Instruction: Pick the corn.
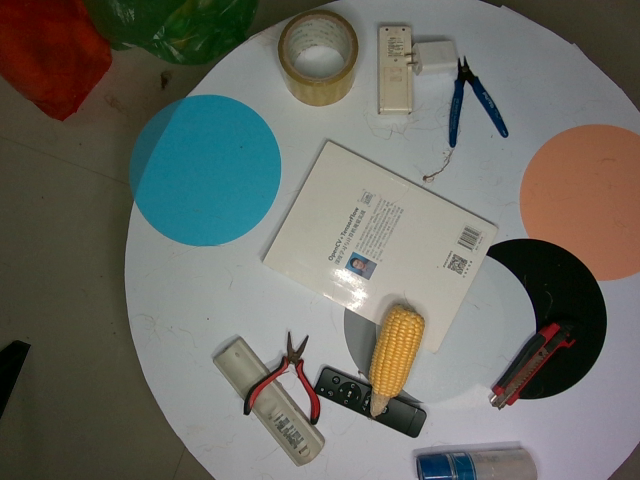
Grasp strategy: vertical